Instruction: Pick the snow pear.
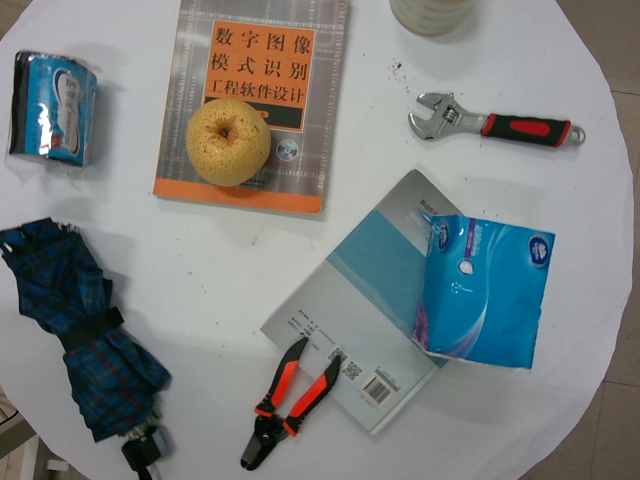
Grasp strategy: vertical